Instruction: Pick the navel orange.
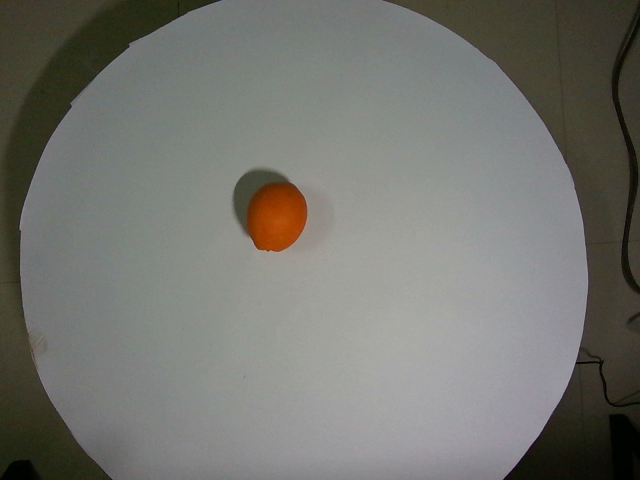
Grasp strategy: vertical